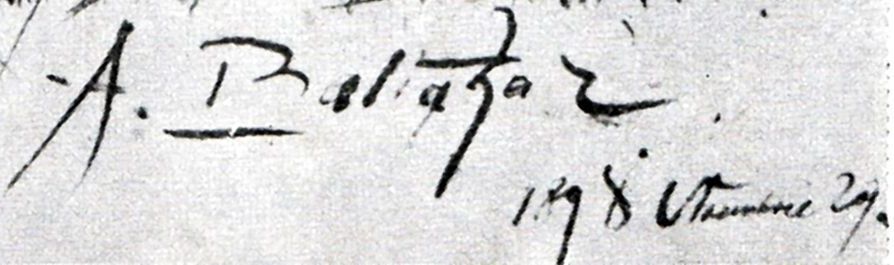
Signature of: apcar baltazar